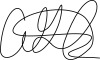
Signature of: alma castro